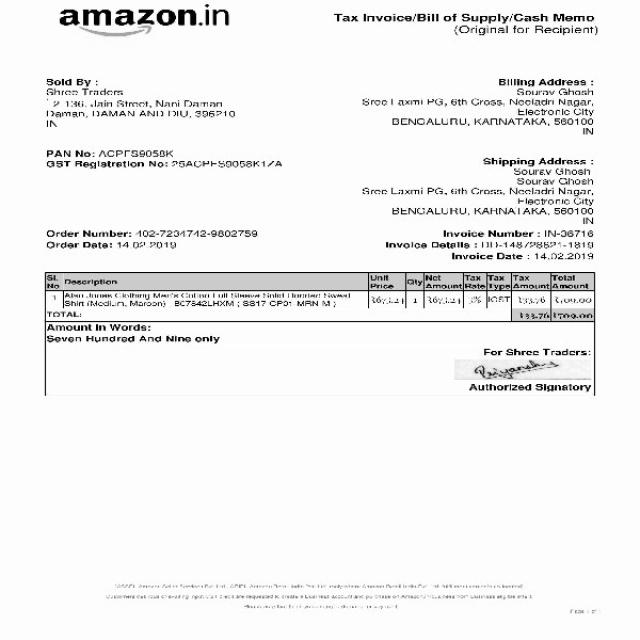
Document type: Invoice